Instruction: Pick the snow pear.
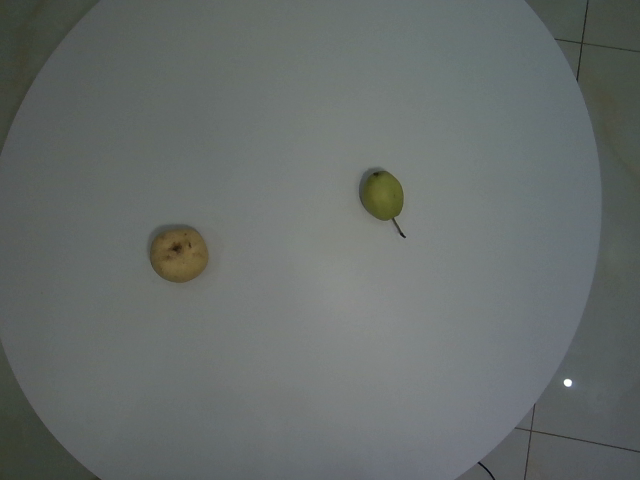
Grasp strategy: vertical